Question: How is the history relevant to the case?
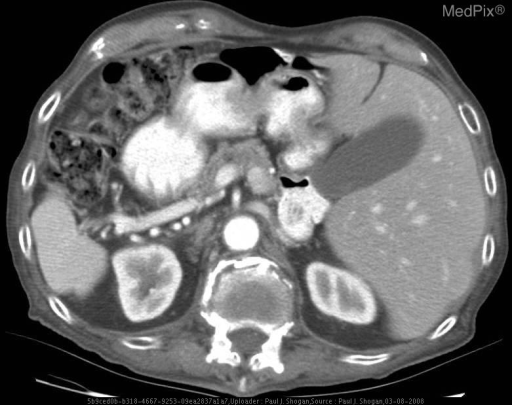
Answer: The patient's history of 87 year old man with complaint of a cough. is key in understanding the case.